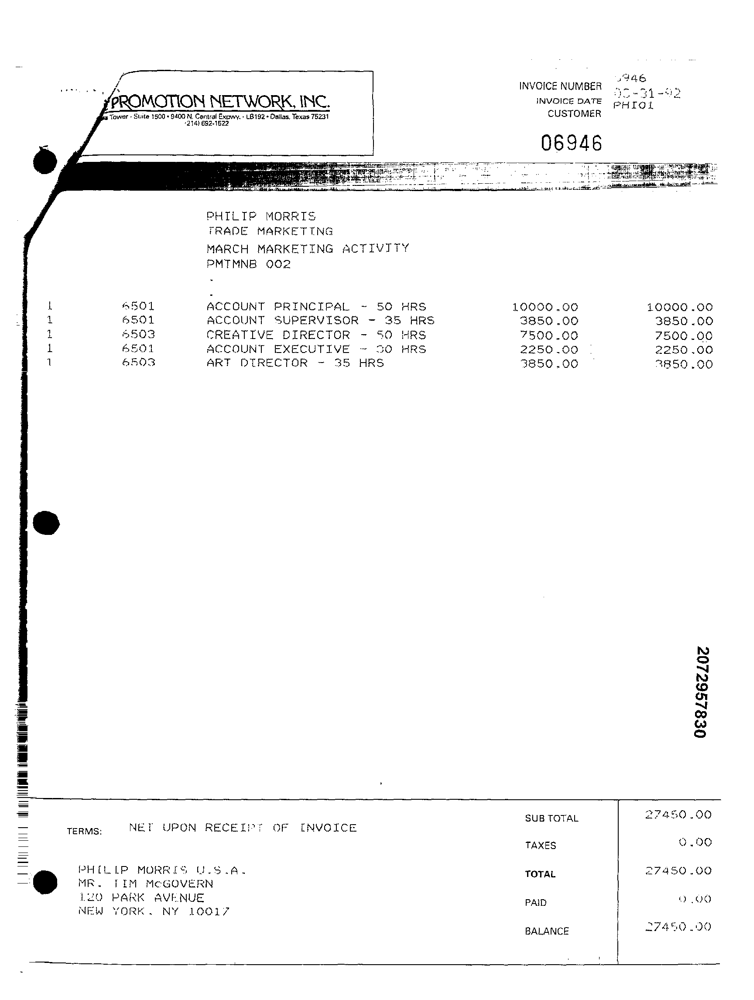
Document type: Invoice